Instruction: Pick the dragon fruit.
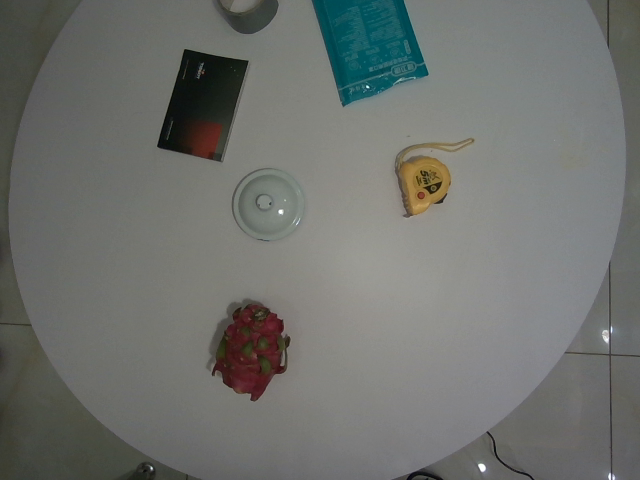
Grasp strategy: vertical